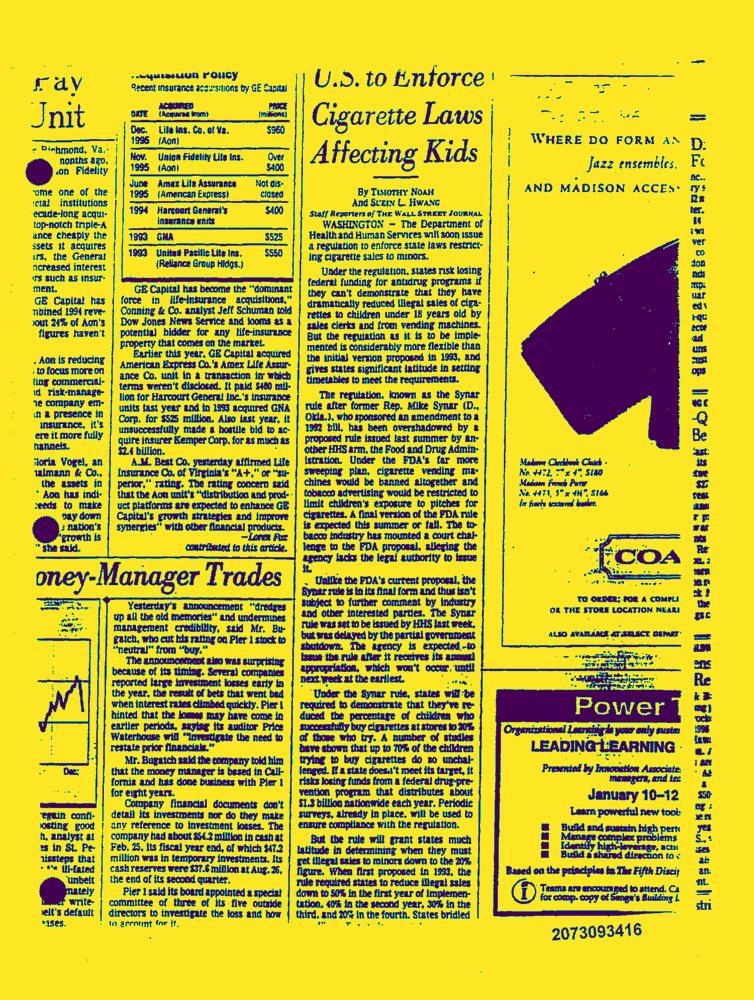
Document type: News-Article